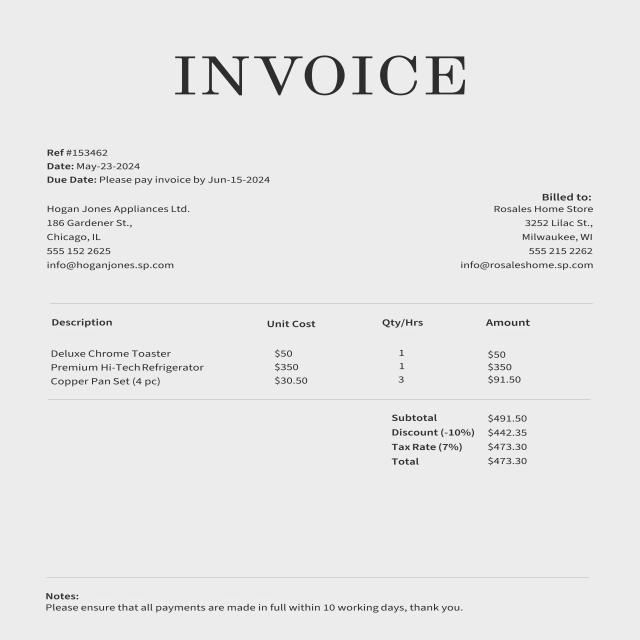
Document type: Invoice